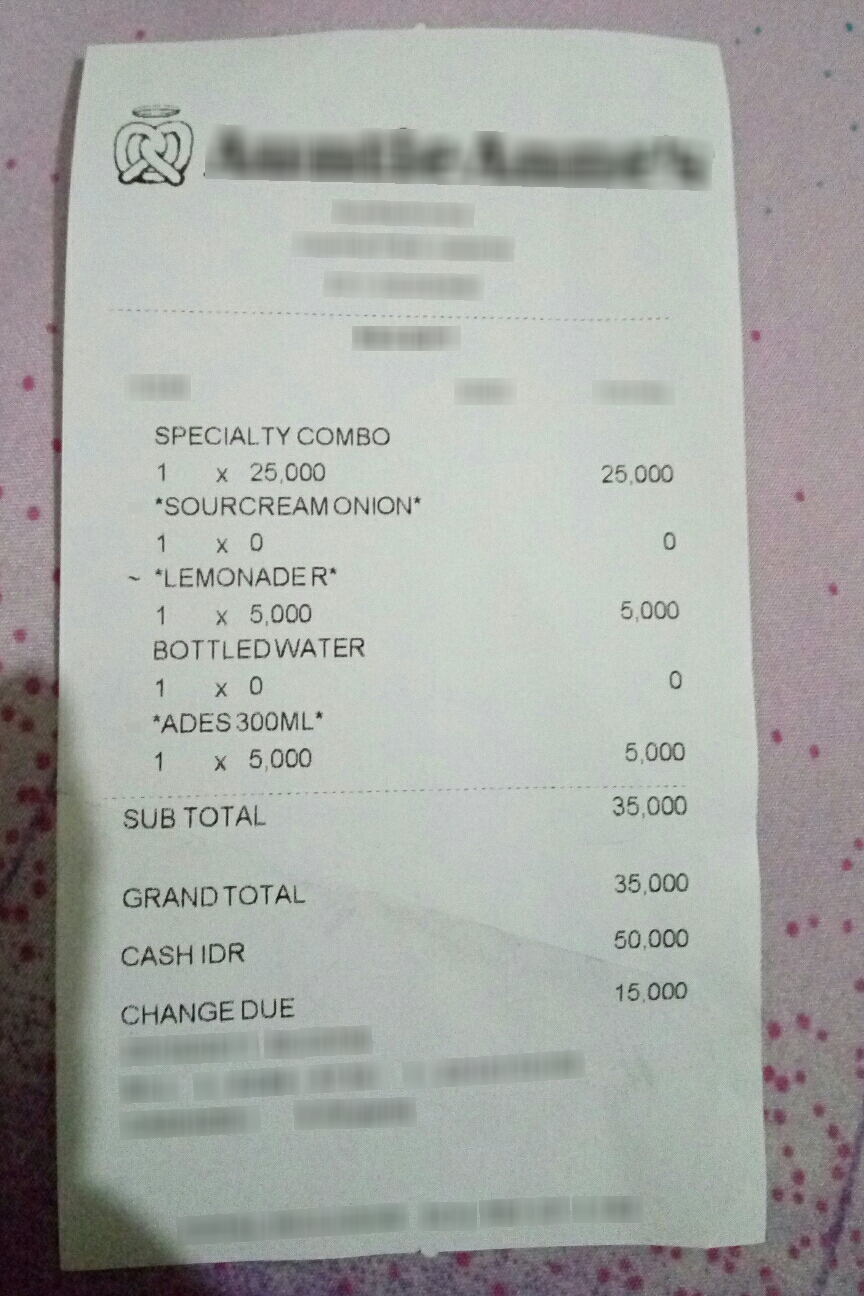
Number of items: 5
Subtotal: 35,000
Total: 35,000
OCR text regions:
text: x
text: x
text: x
text: x
text: x
text: SPECIALTY COMBO
text: 1
text: 25,000
text: 25,000
text: *SOURCREAMONION*
text: 1
text: 0
text: 0
text: *LEMONADER*
text: 1
text: 5,000
text: 5,000
text: BOTTLED WATER
text: 1
text: 0
text: 0
text: *ADES300ML*
text: 1
text: 5,000
text: 5,000
text: SUB
text: TOTAL
text: 35,000
text: GRAND TOTAL
text: 35,000
text: CASHIDR
text: 50,000
text: 15,000
text: CHANGE DUE